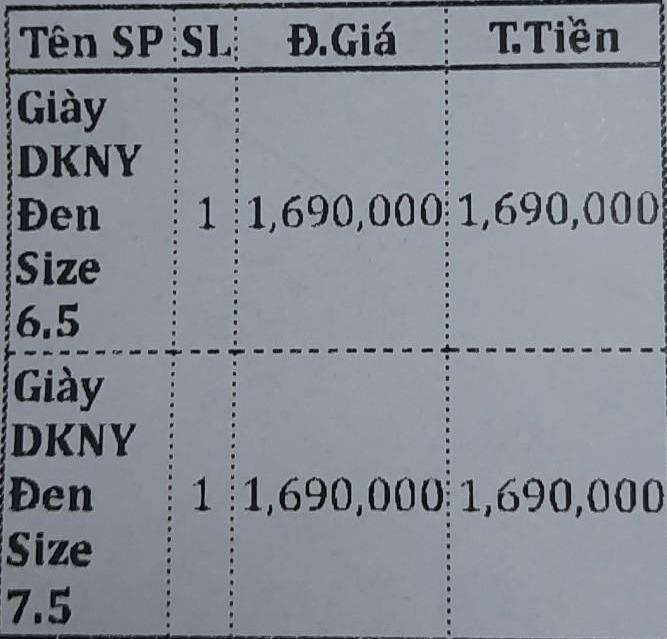
<table>
<tr>
<th>Tên SP</th>
<th>SL</th>
<th>Đ.Giá</th>
<th>T.Tiền</th>
</tr>
<tr>
<td>Giày DKNY Đen Size 6.5</td>
<td>1</td>
<td>1,690,000</td>
<td>1,690,000</td>
</tr>
<tr>
<td>Giày DKNY Đen Size 7.5</td>
<td>1</td>
<td>1,690,000</td>
<td>1,690,000</td>
</tr>
</table>